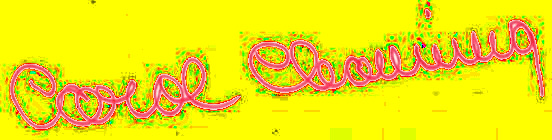
Signature of: carol channing